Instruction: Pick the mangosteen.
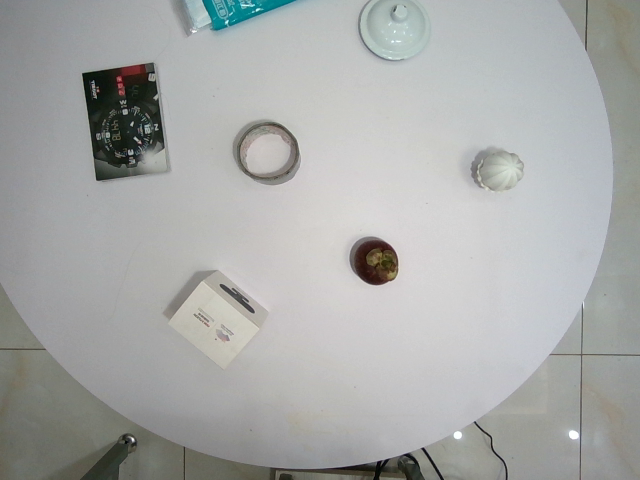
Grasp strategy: vertical